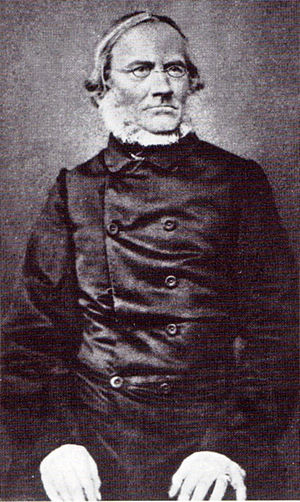
Deutsch: Fotografie von Julius Rupp